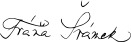
Signature of: fráňa šrámek